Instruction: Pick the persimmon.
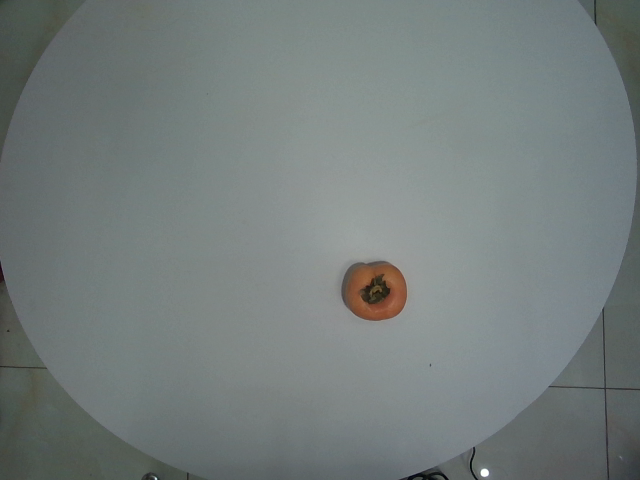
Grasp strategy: vertical